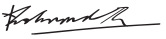
Signature of: edward vii